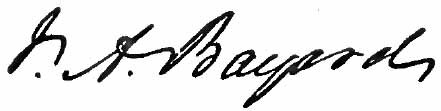
Signature of: james a bayard